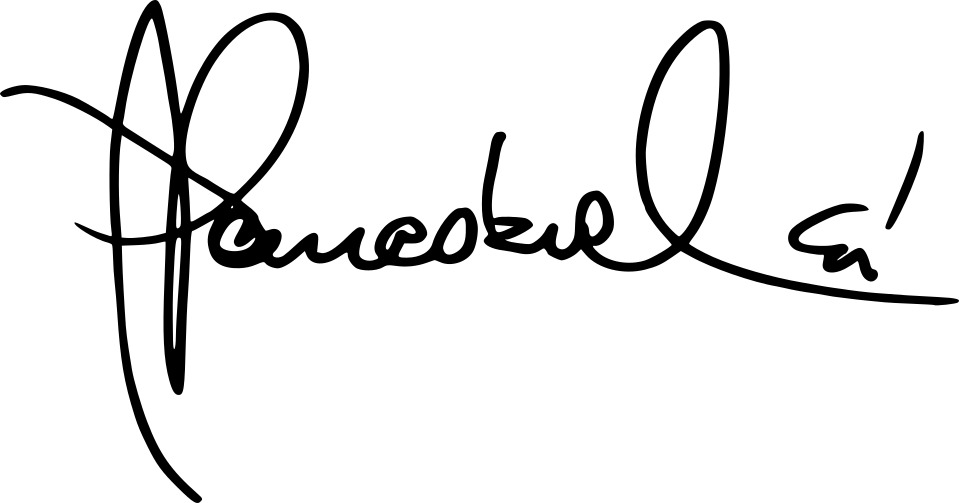
Signature of: andrzej poniedzielski